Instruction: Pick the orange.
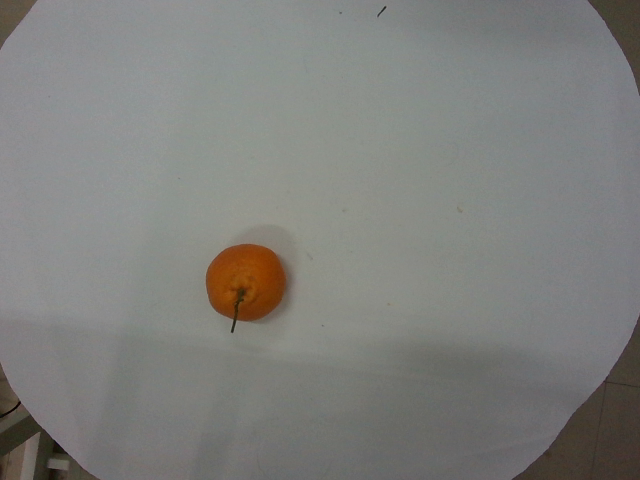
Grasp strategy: vertical